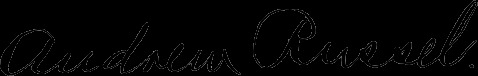
Signature of: andrew russel